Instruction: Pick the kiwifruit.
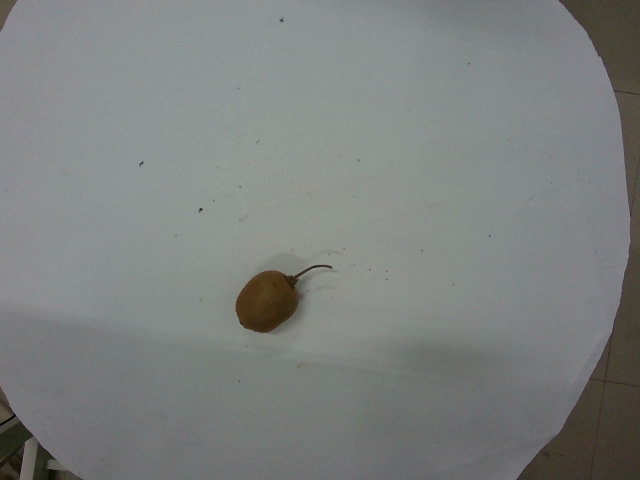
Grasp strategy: vertical